Question: What could the diagnosis suggest?
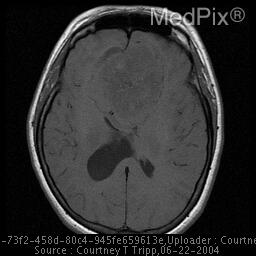
Answer: The possible diagnosis includes metastasis
glioma
lymphoma
meningioma.